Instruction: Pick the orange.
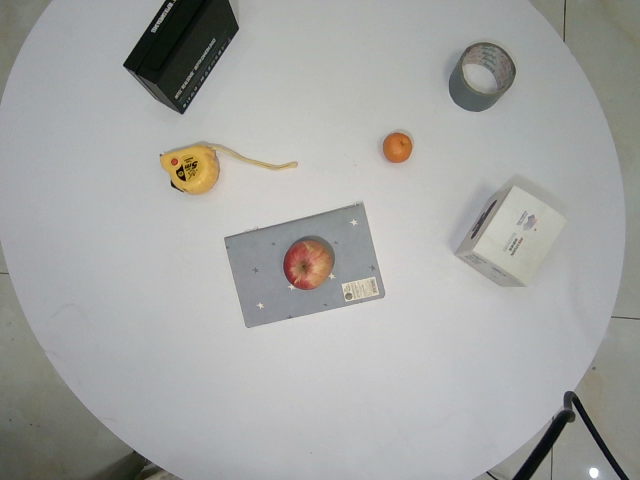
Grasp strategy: vertical